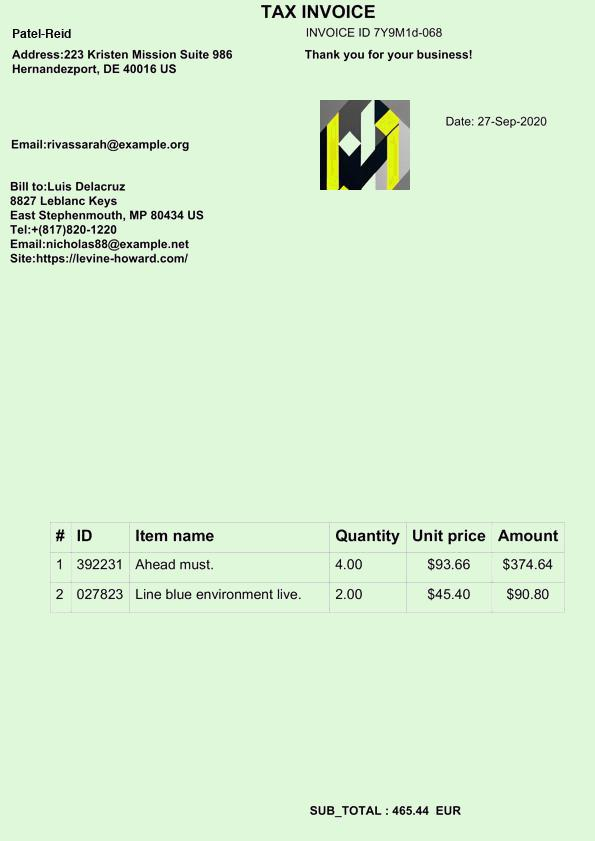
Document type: Invoice